Question: Talk about the condition:
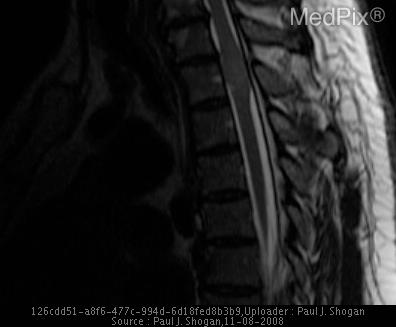
Answer: The disease is discussed as: Meningiomas account for approximately of 25% of all spinal tumors.  The peak incidence is in the fifth and sixth decades, with more than 80% occurring in women.  Ninety percent of spinal meningiomas are intradural, whereas 5% are extradural lesions.  The majority occur in the thoracic spine (80%), followed by cervical spine (15%).  The lumbar spine is an uncommon location.  Most occur lateral to the spinal cord.

Spinal meningiomas are slow-growing neoplasms, and complete tumor removal is achieved in the vast majority of patients.  Less than 10% experience tumor recurrence.  Aggressive tumors and malignant degeneration are rare.

MR scans clearly depict meningioma extension and relationship to the spinal cord.  Most meningiomas are isointense with the spinal cord on T1 weighted images, and may have a slightly higher signal intensity on T2 weighted sequences.  Moderate homogeneous enhancement is visualized following contrast administration.  Most spinal meningiomas have a broad-based dural attachment, and a dural “tail” is sometimes seen.  Occasionally, densely calcified meningiomas are hypointense and show minimal contrast enhancement.